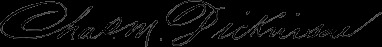
Signature of: charles monroe dickinson